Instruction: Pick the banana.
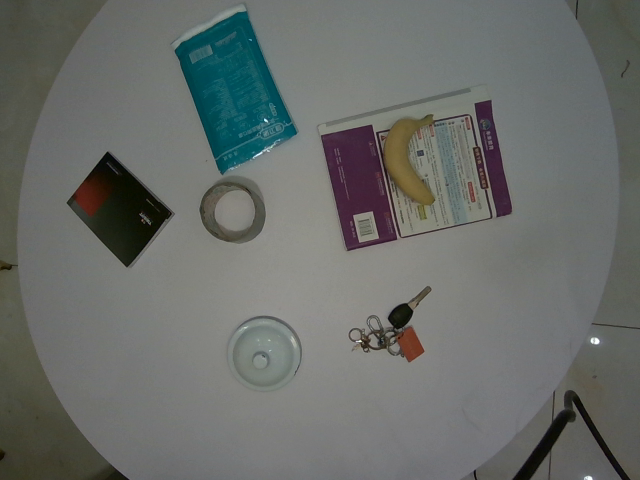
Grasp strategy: vertical